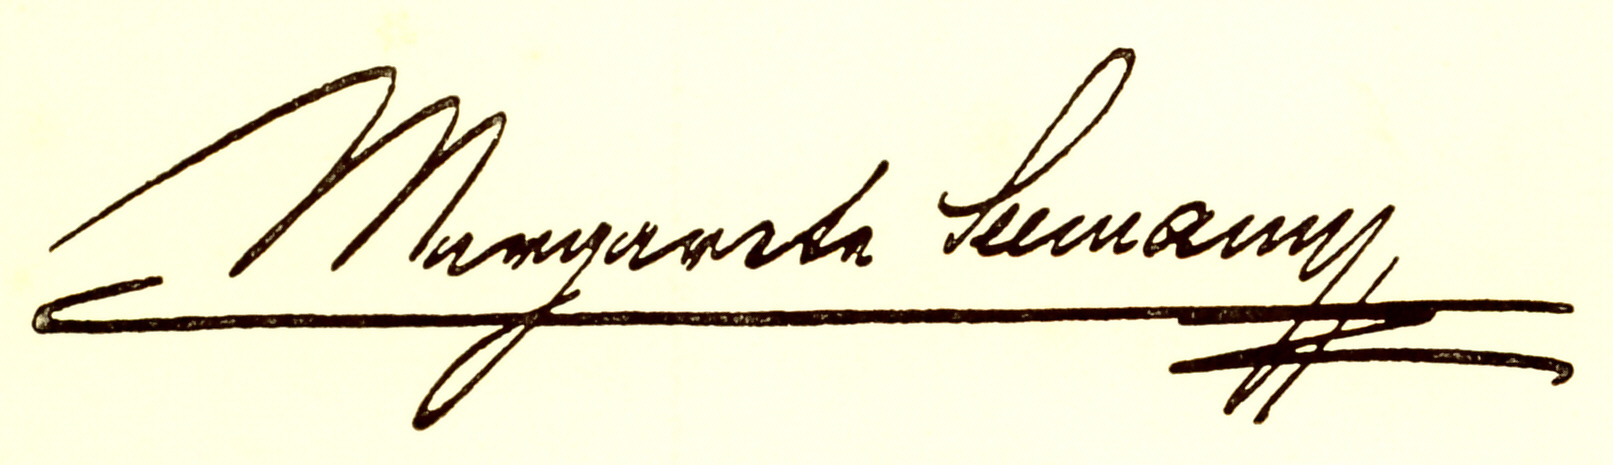
Signature of: margarete seemann